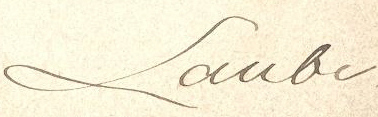
Signature of: heinrich laube